Question: Describe the condition in detail:
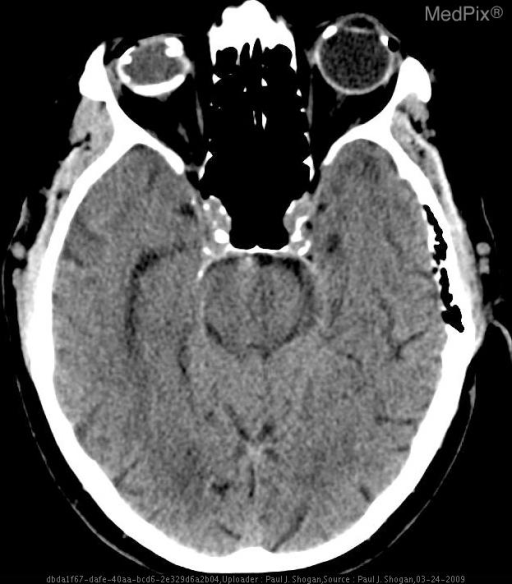
Answer: The disease is discussed as: Orbital calcifications are common incidental findings, occurring in characteristic locations.  Commonly encountered calcifications include trochlear calcifcations, optic drusen, scleral plaques, and phthisis bulbi.

Trochlear calcifcations occur in adults as normal age-related variants or in young patients with diabetes mellitus.  These calcifications are typically in a superomedial location within the orbit.

Optic drusen are a cause of benign pseudopapilledema, and are commonly seen in patients with age-related macular degeneration, although, they may also be found in young patients.  On CT, optic drusen are recognized as punctate calcifications located at the junction of the head of the optic nerve and globe, involving the optic disc.

Scleral plaques are commonly seen in the elderly, and are calcifications located at the insertion sites of the medial and lateral rectus muscles.  Other causes include systemic hypercalcemic states such as hyperparathyroidism, hypervitaminosis D, sarcoidosis, chronic renal disease.

Phthisis bulbi is the sequela of infection, inflammation, trauma, or autoimmune disease with a resultant nonfunctioning globe.  CT imaging reveals a shrunken globe with ocular calcification or ossification.